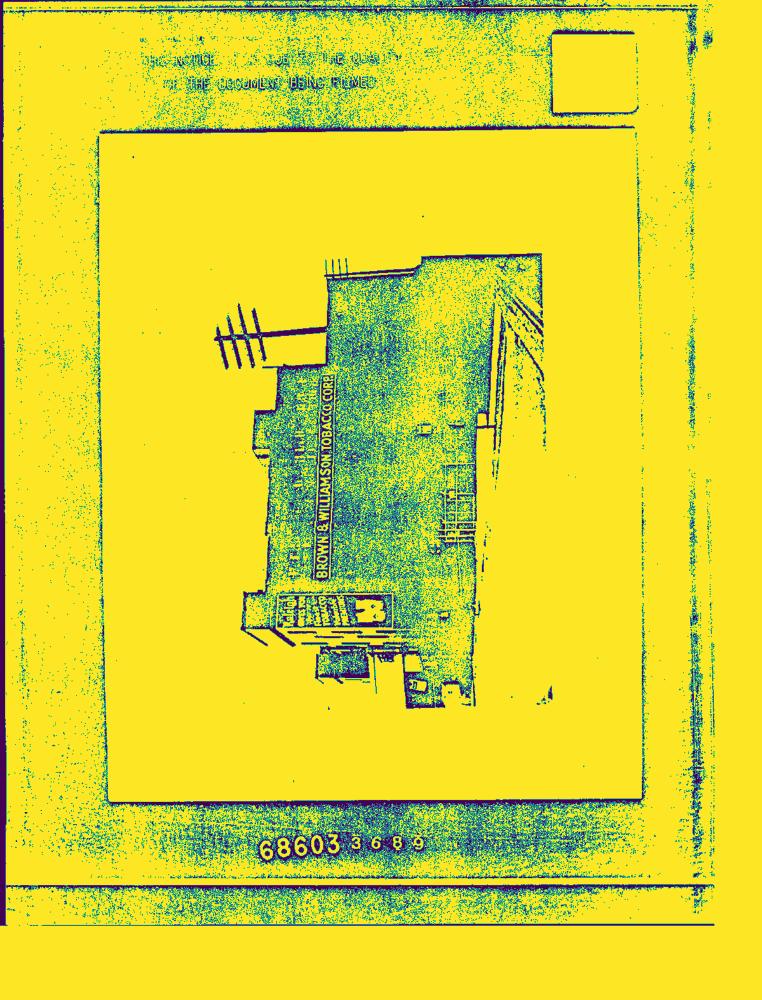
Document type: AD